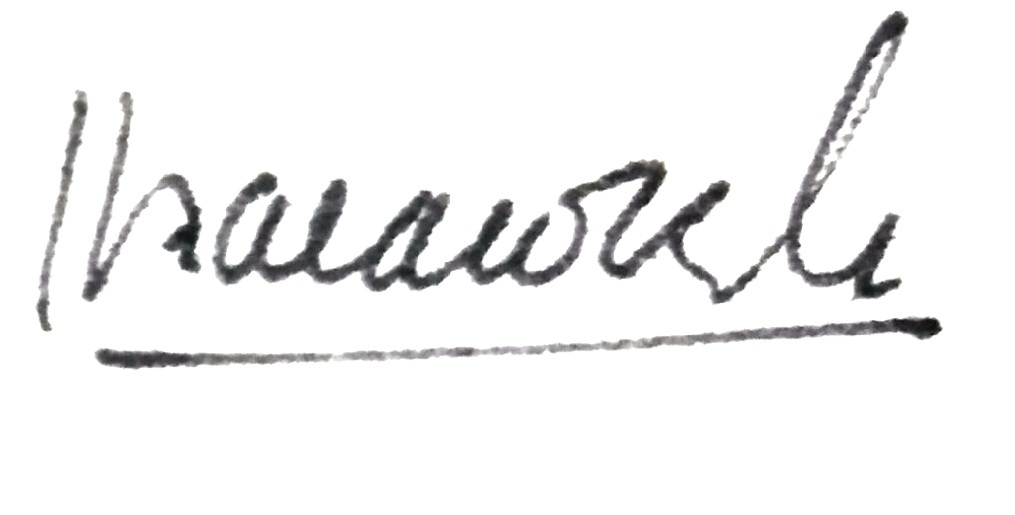
Signature of: jorge bacacorzo